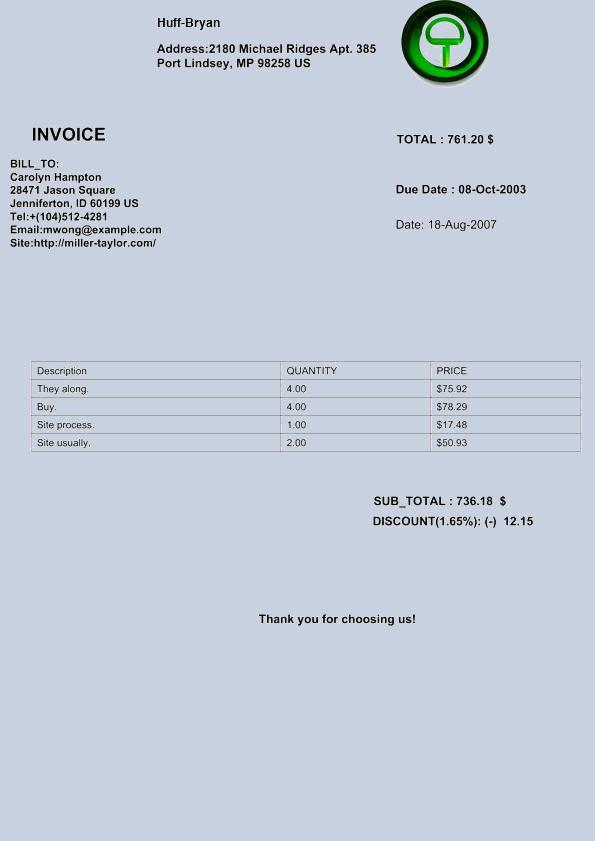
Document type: Invoice